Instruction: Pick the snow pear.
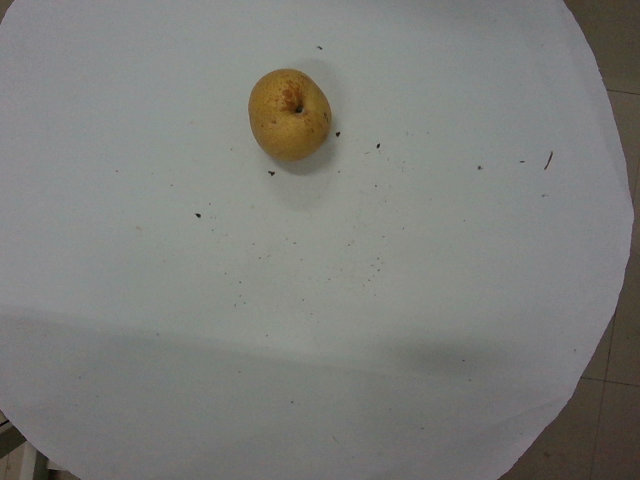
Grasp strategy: vertical